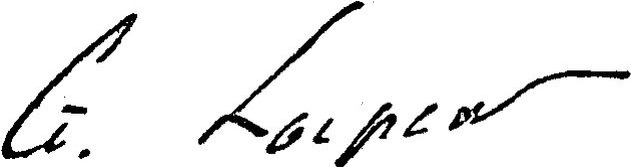
Signature of: georges larpent